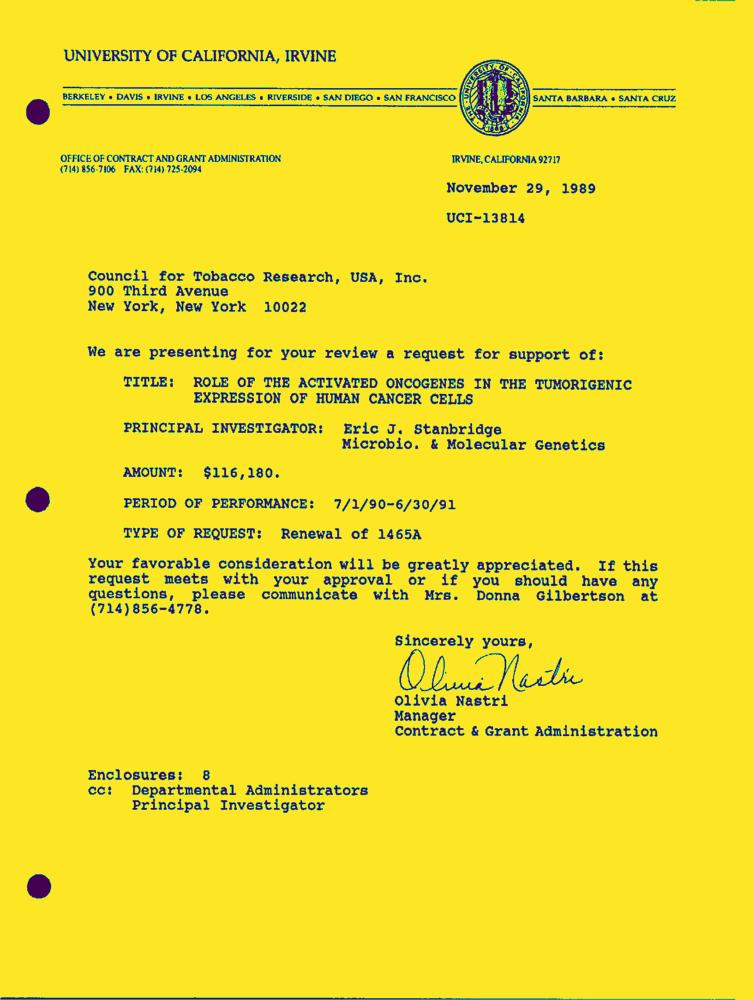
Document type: Letter-Doc